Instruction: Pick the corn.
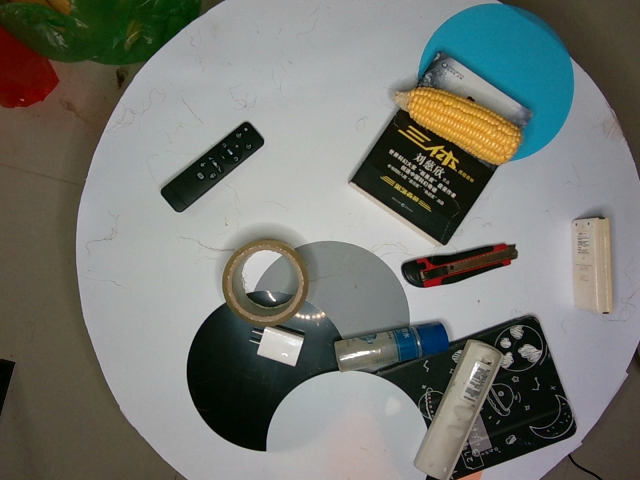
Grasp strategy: vertical